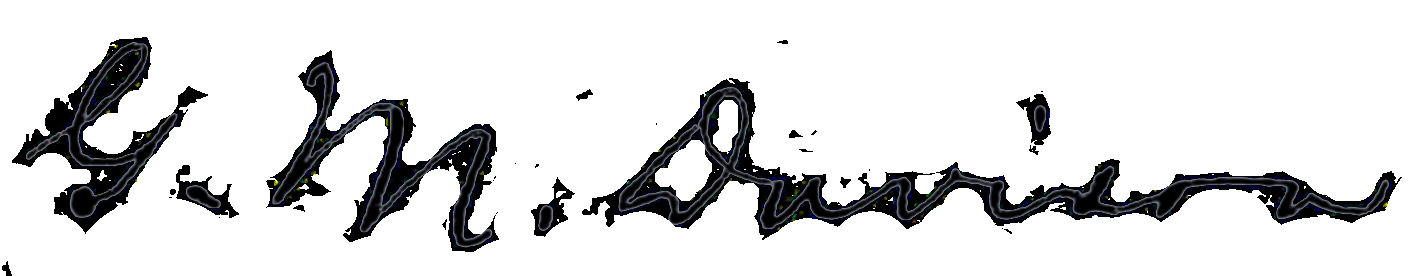
Signature of: george m davison